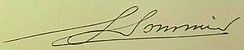
Signature of: stefano sommier